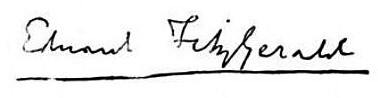
Signature of: edward fitzgerald